Question: What is the name of the tenant mentioned in the document?
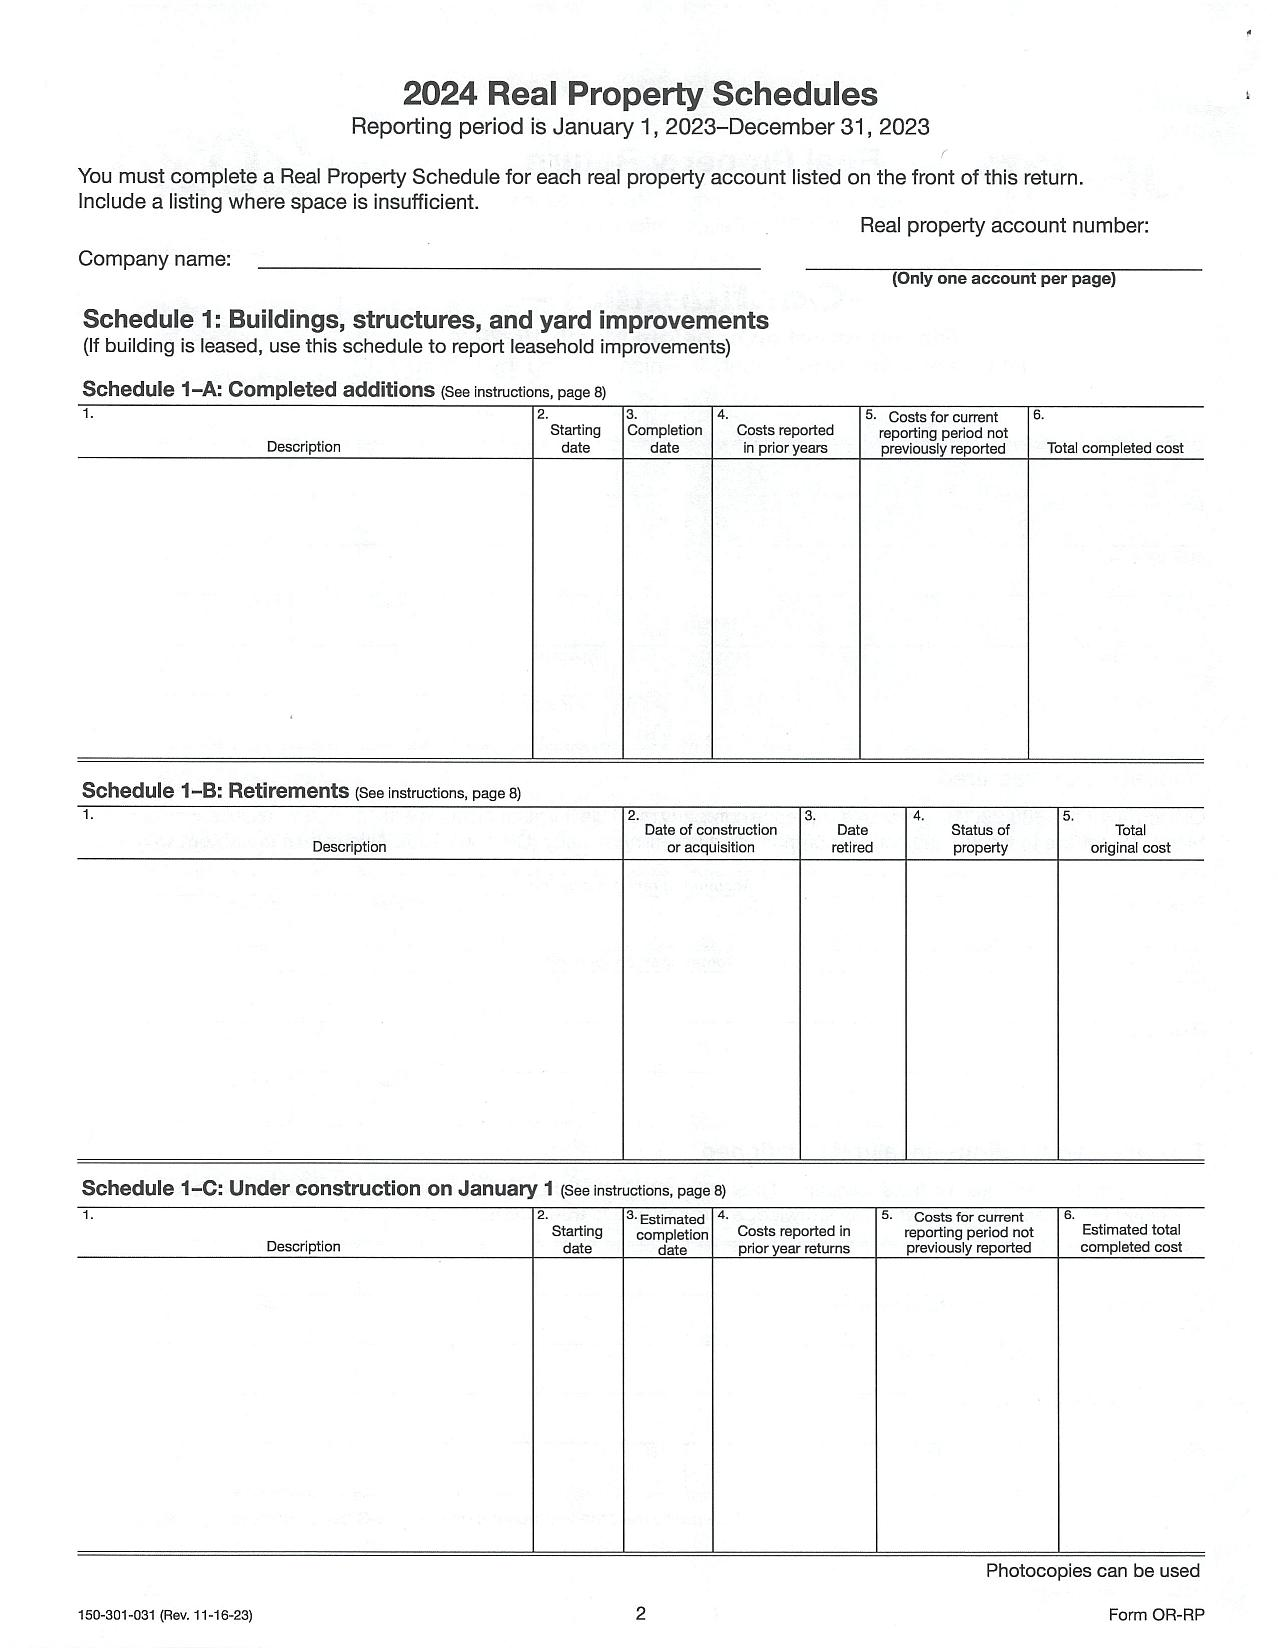
Answer: "Company name:"